Question: Which state is mentioned in the document?
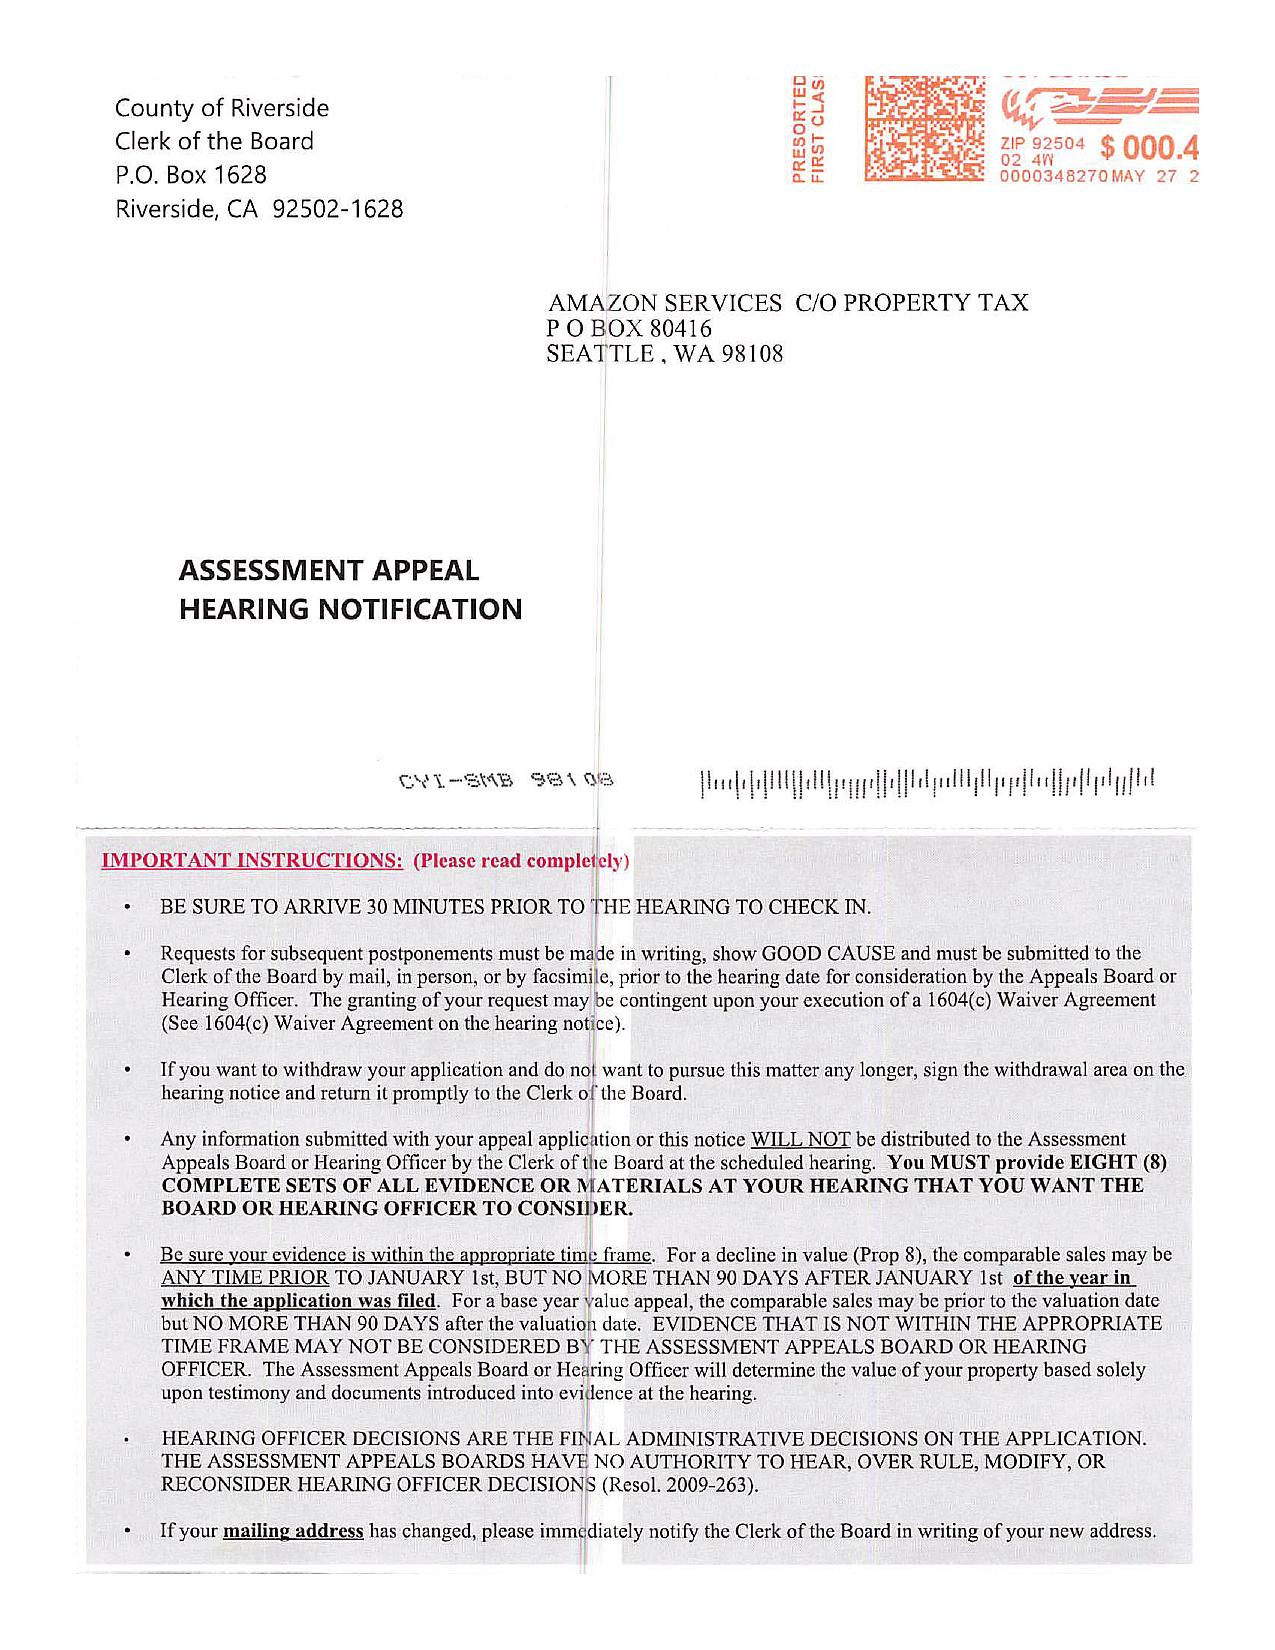
Answer: "CA"